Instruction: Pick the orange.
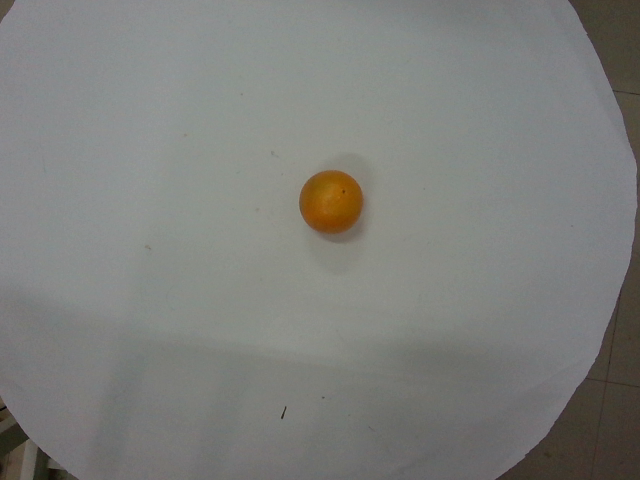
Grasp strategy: vertical